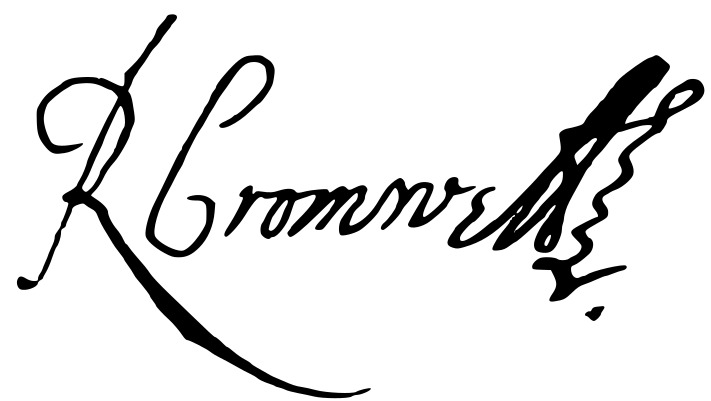
Signature of: richard cromwell